Question: What tax district, tax-rate area, or tax area code is specified in the document?
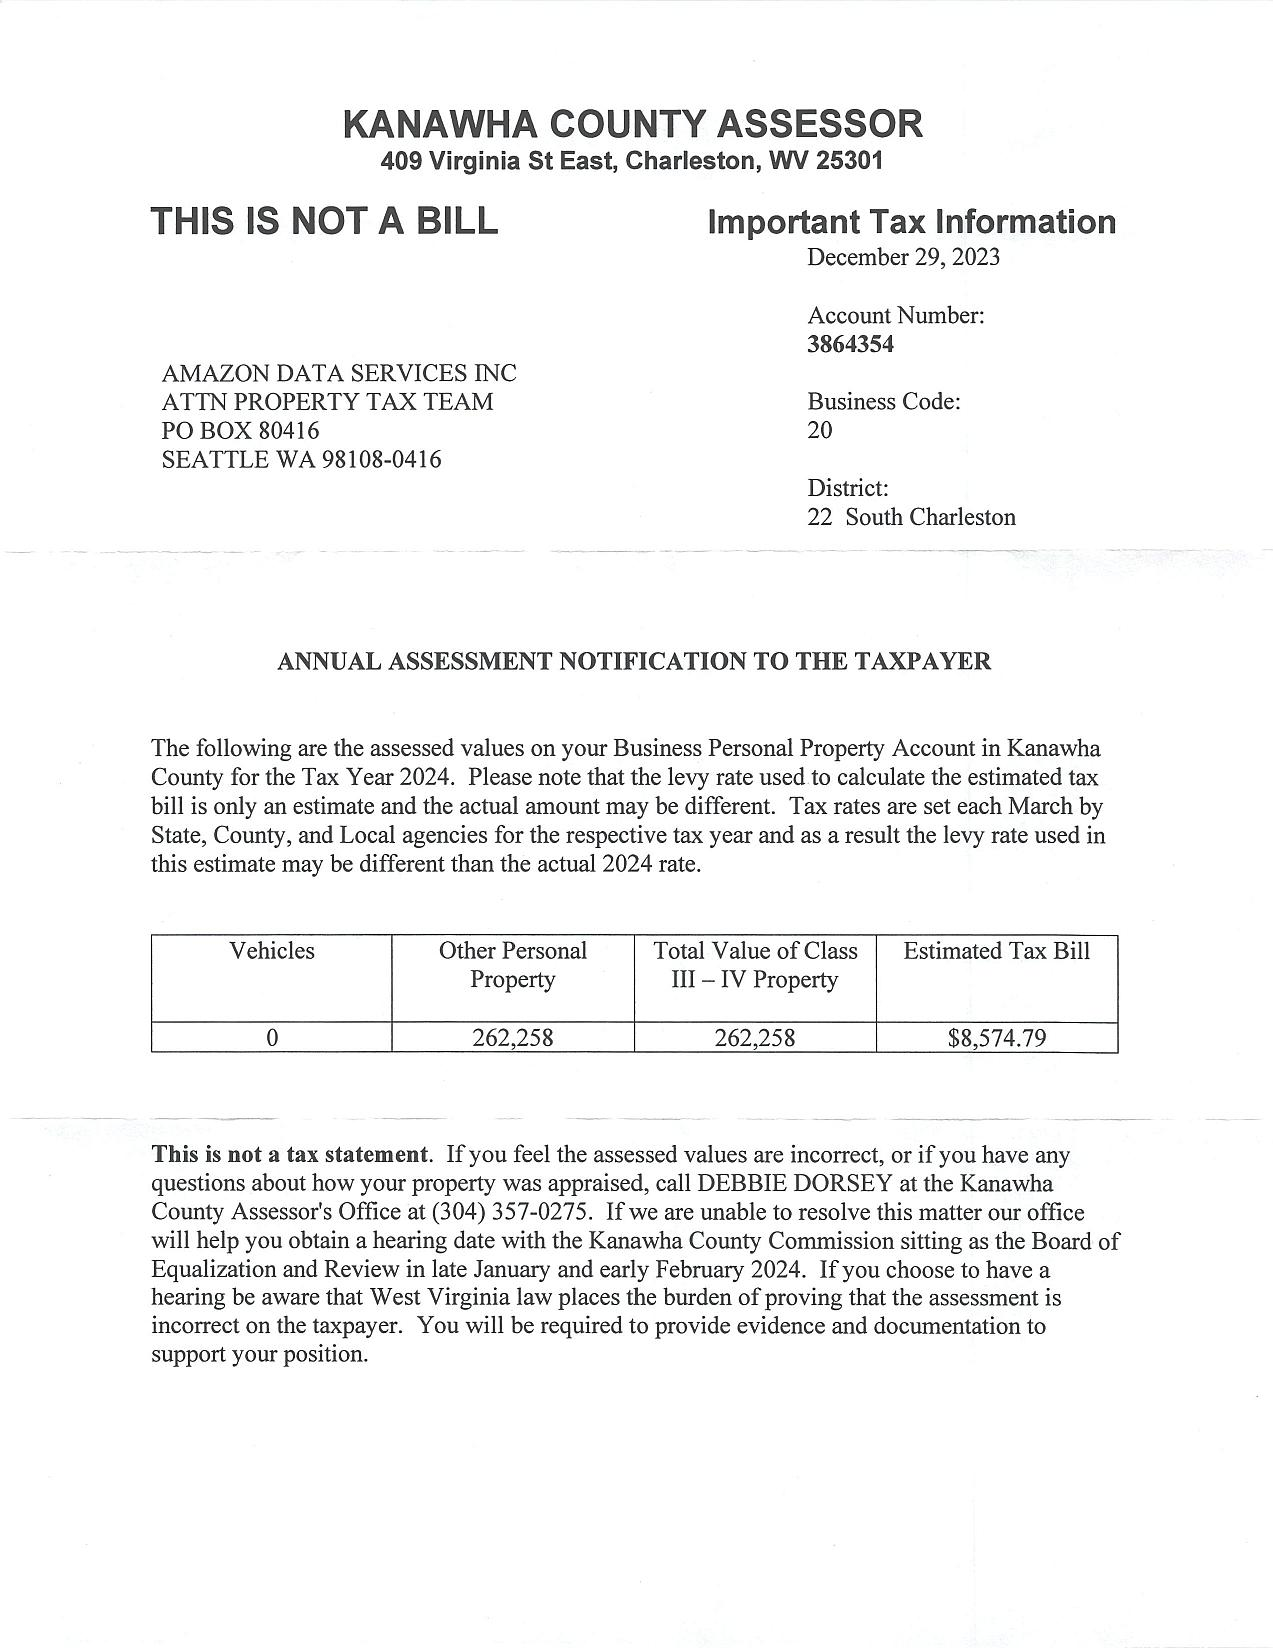
Answer: "22 South Charleston"